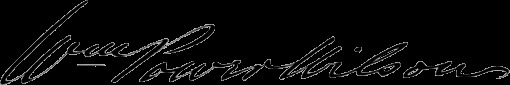
Signature of: william power wilson